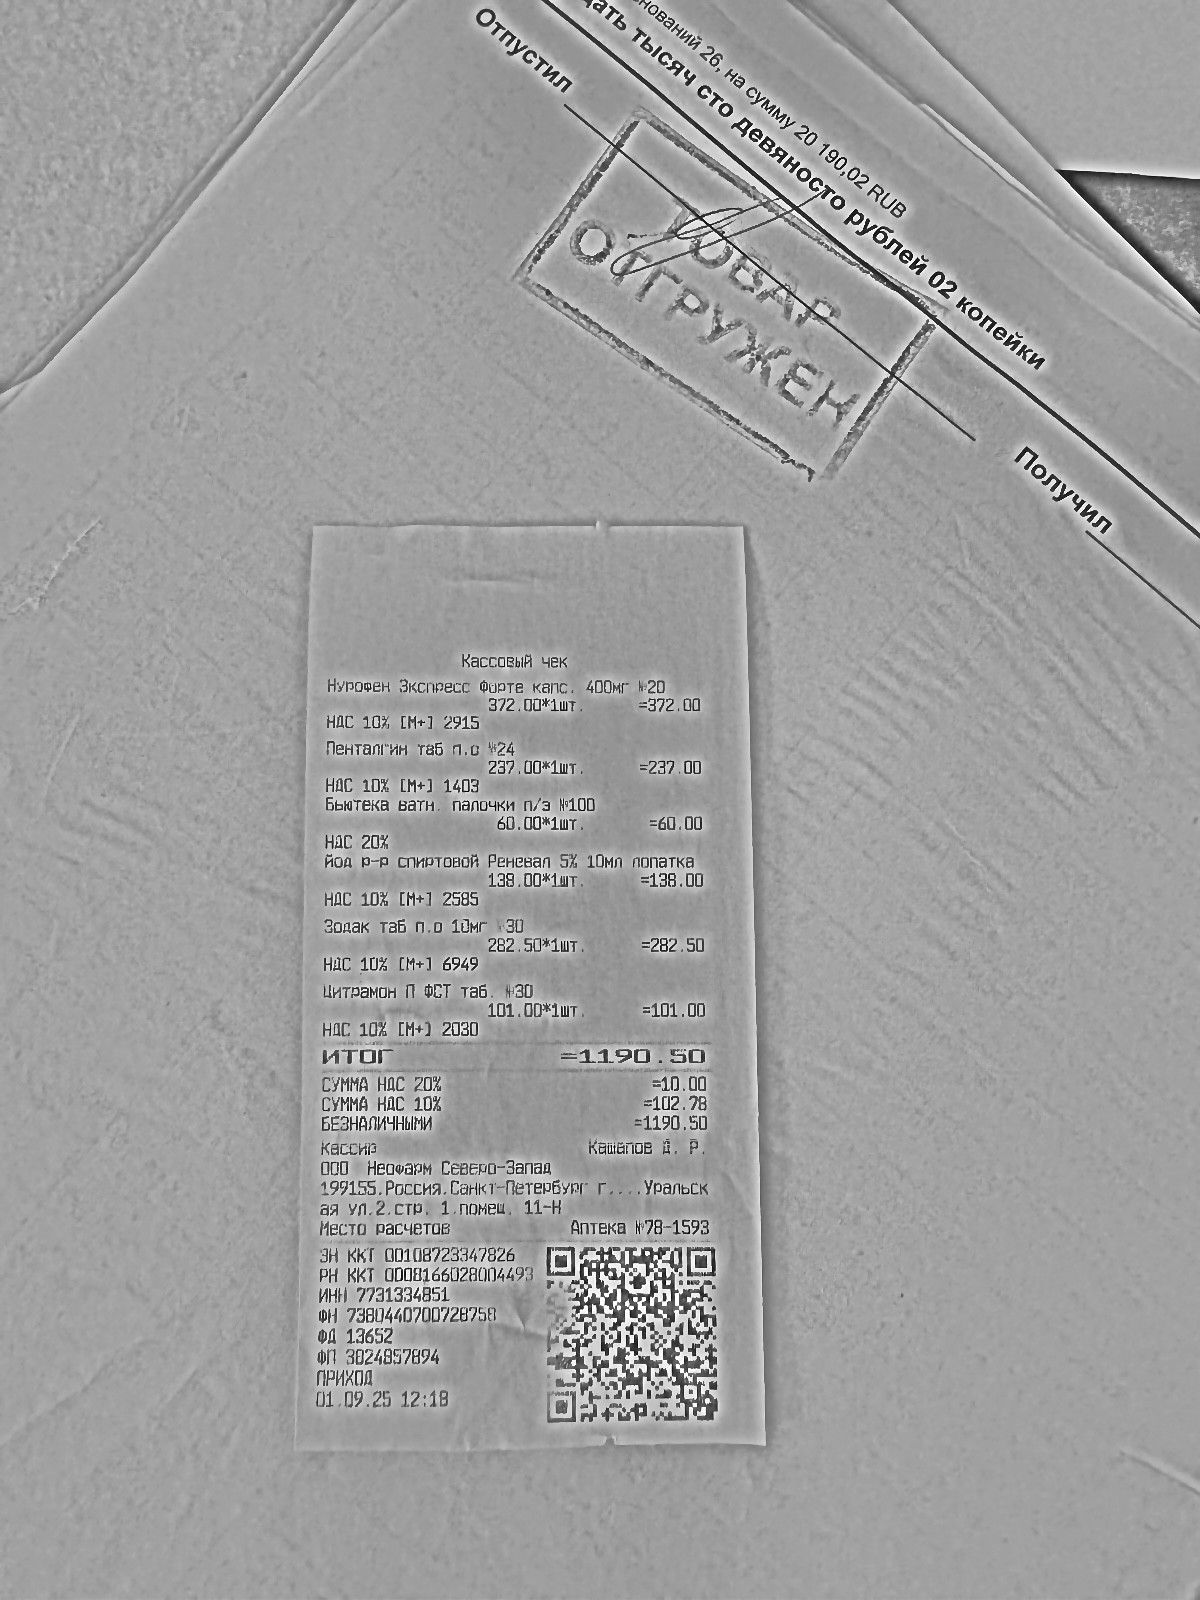
Продавец: ООО Неофарм Северо-Запад
ИНН: 7731334851
Дата: 01.09.25
Товары: Нурофен Экспресс Форте капс. 400мг №20; Пенталгин таб п.о №24; Бьютека ватн. палочки п/з №100; Йод р-р спиртовой Реневал 5% 10мл лопатка; Зодак таб п.о 10мг №30; Цитрамон П ФСТ таб. №30
Количество: 1; 1; 1; 1; 1; 1
Цена: 372.00; 237.00; 60.00; 138.00; 282.50; 101.00
Сумма: 372.00; 237.00; 60.00; 138.00; 282.50; 101.00
Итого: 1190.50